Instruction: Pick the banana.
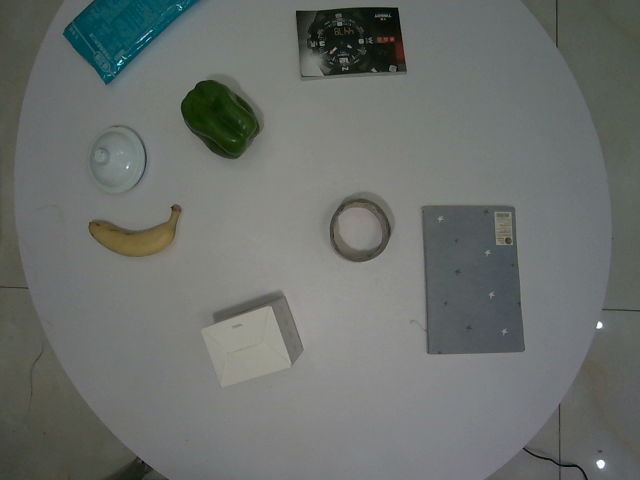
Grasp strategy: vertical